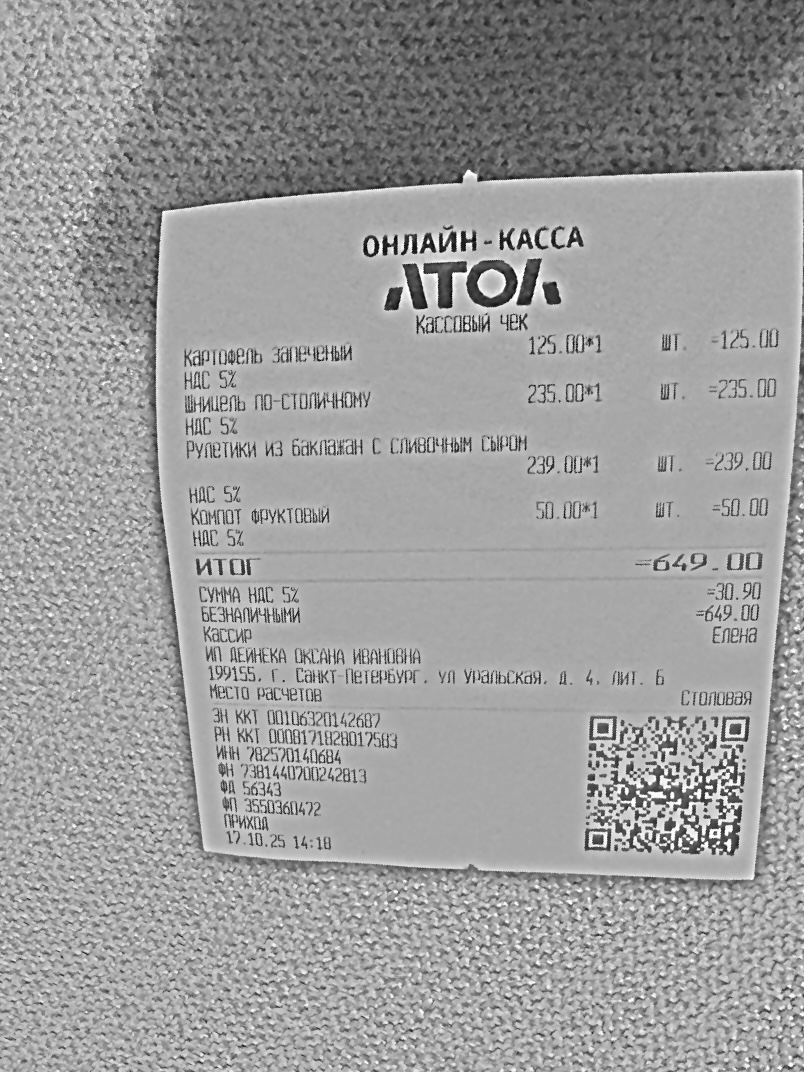
Продавец: ИП ДЕЙНЕКА ОКСАНА ИВАНОВНА
ИНН: 782570140684
Дата: 17.10.25
Товары: Картофель запеченый; Шницель по-столичному; Рулетики из баклажан с сливочным сыром; Компот фруктовый
Количество: 1; 1; 1; 1
Цена: 125.00; 235.00; 239.00; 50.00
Сумма: 125.00; 235.00; 239.00; 50.00
Итого: 649.00